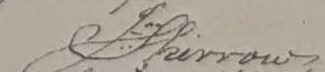
Signature of: q134528581